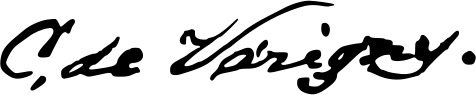
Signature of: charles de varigny